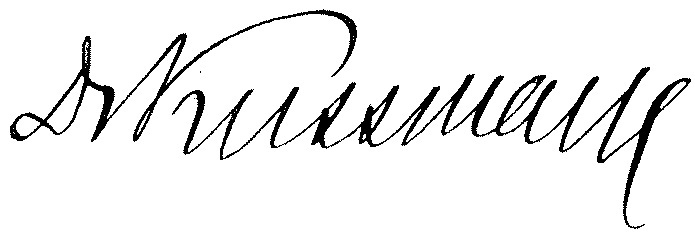
Signature of: adolf kußmaul